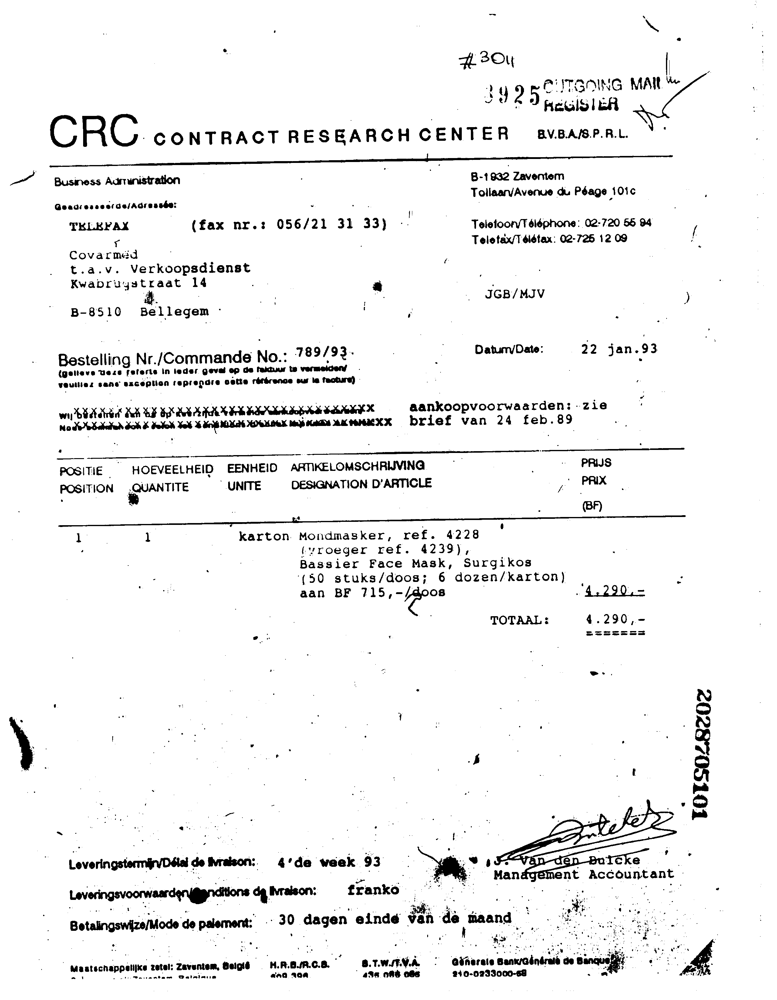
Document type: Invoice